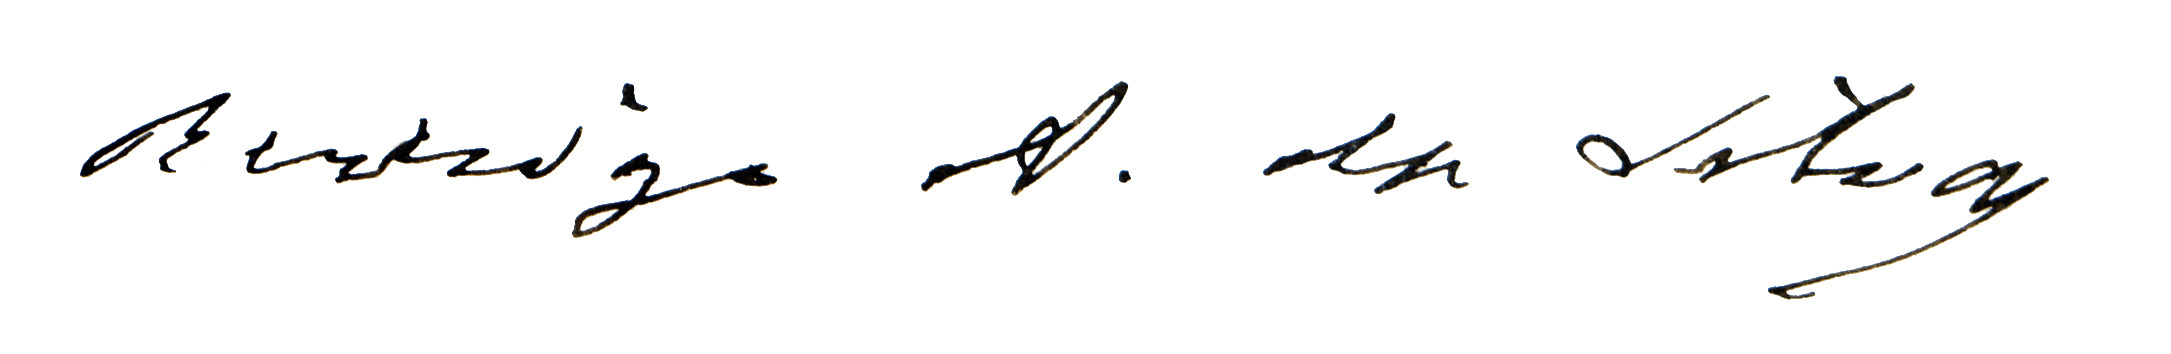
Signature of: rodrigo augusto da silva